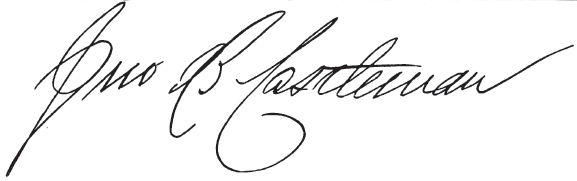
Signature of: john breckinridge castleman